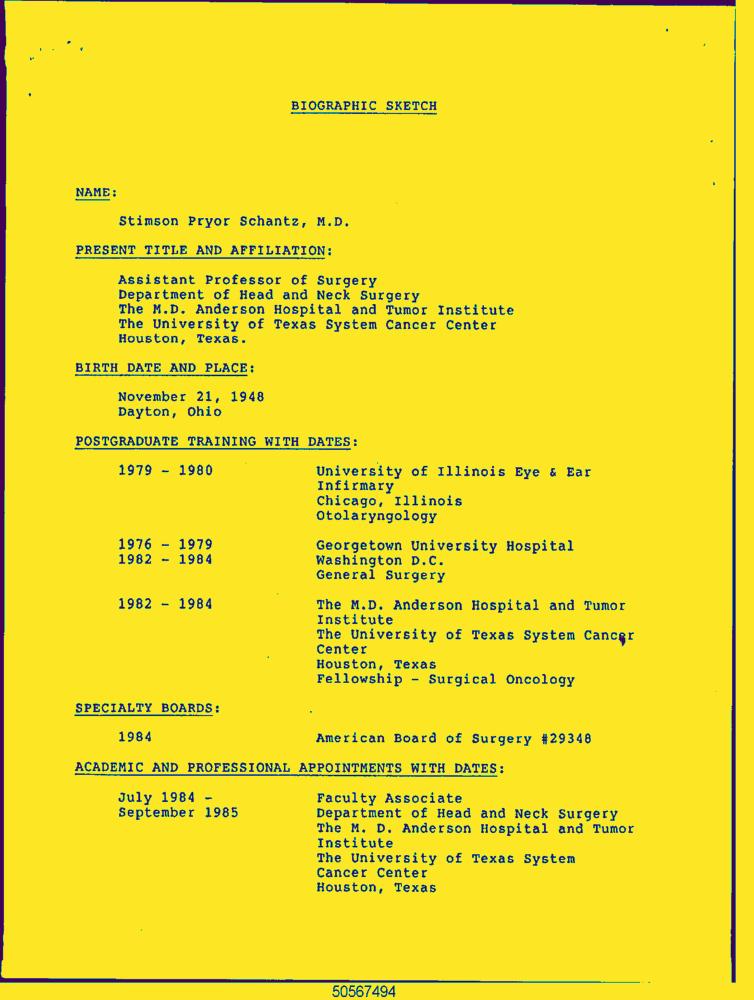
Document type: Resume-Doc